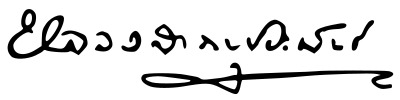
Signature of: luang saranupraphan nuan pachinphayak